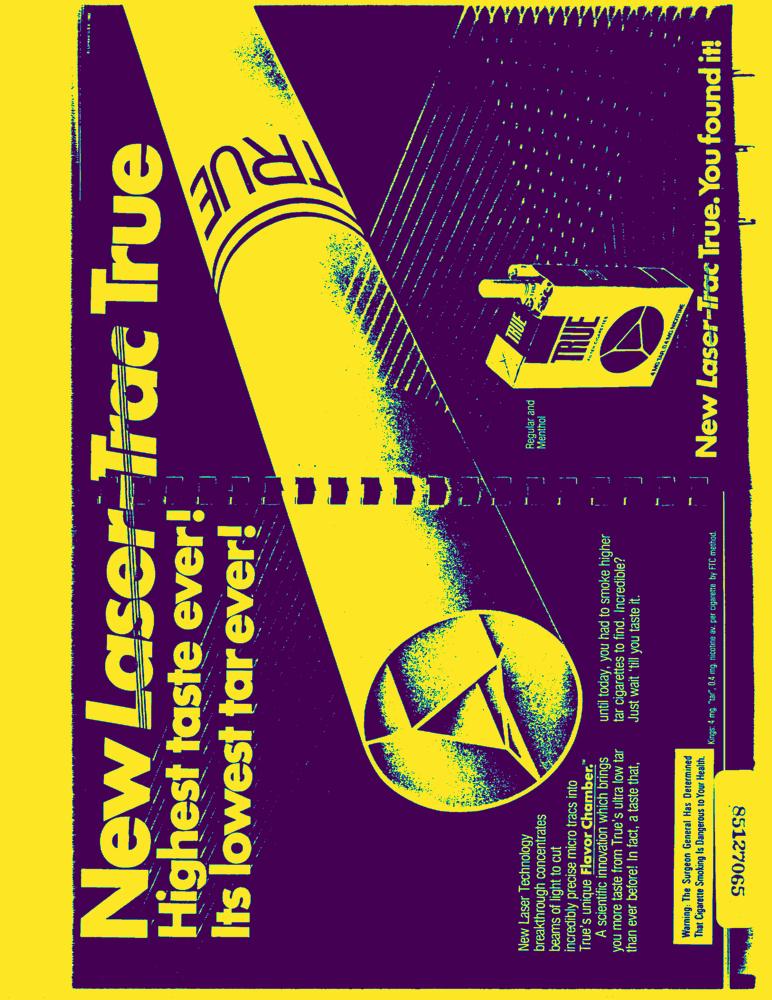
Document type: AD